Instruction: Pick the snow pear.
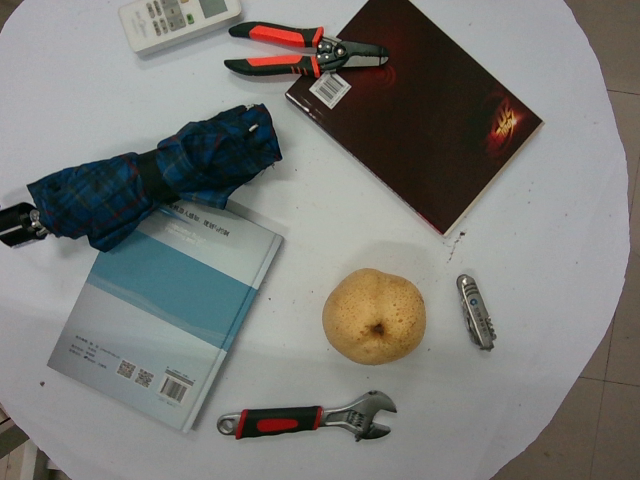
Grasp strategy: vertical